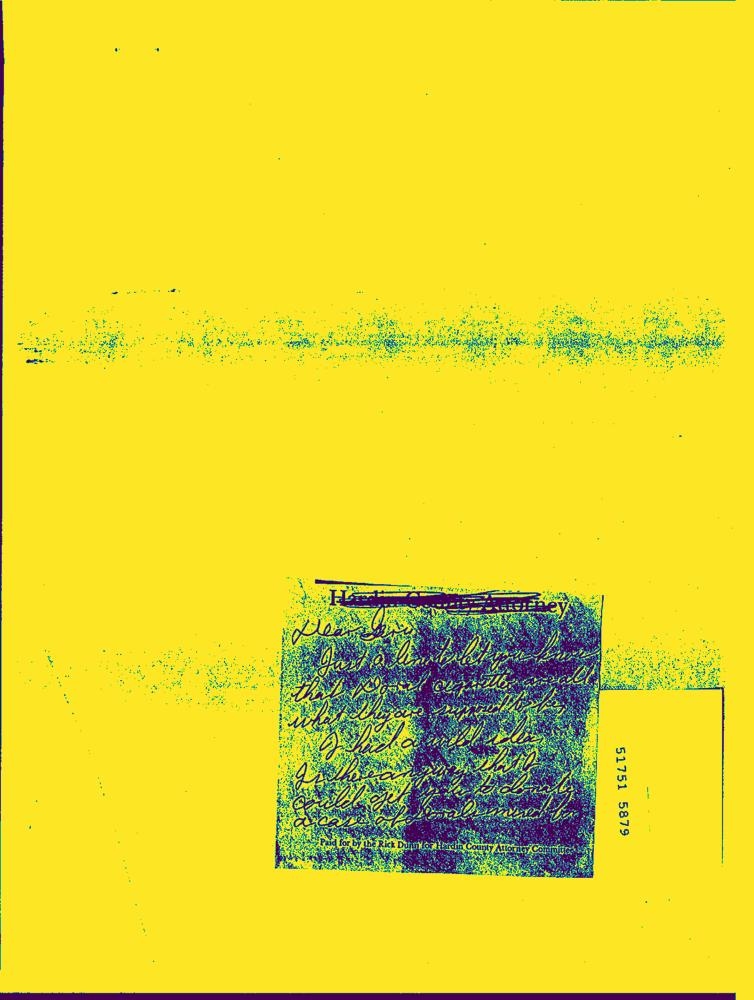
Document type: Hand-Written